Question: What type of tax is indicated in the document, personal property or real estate?
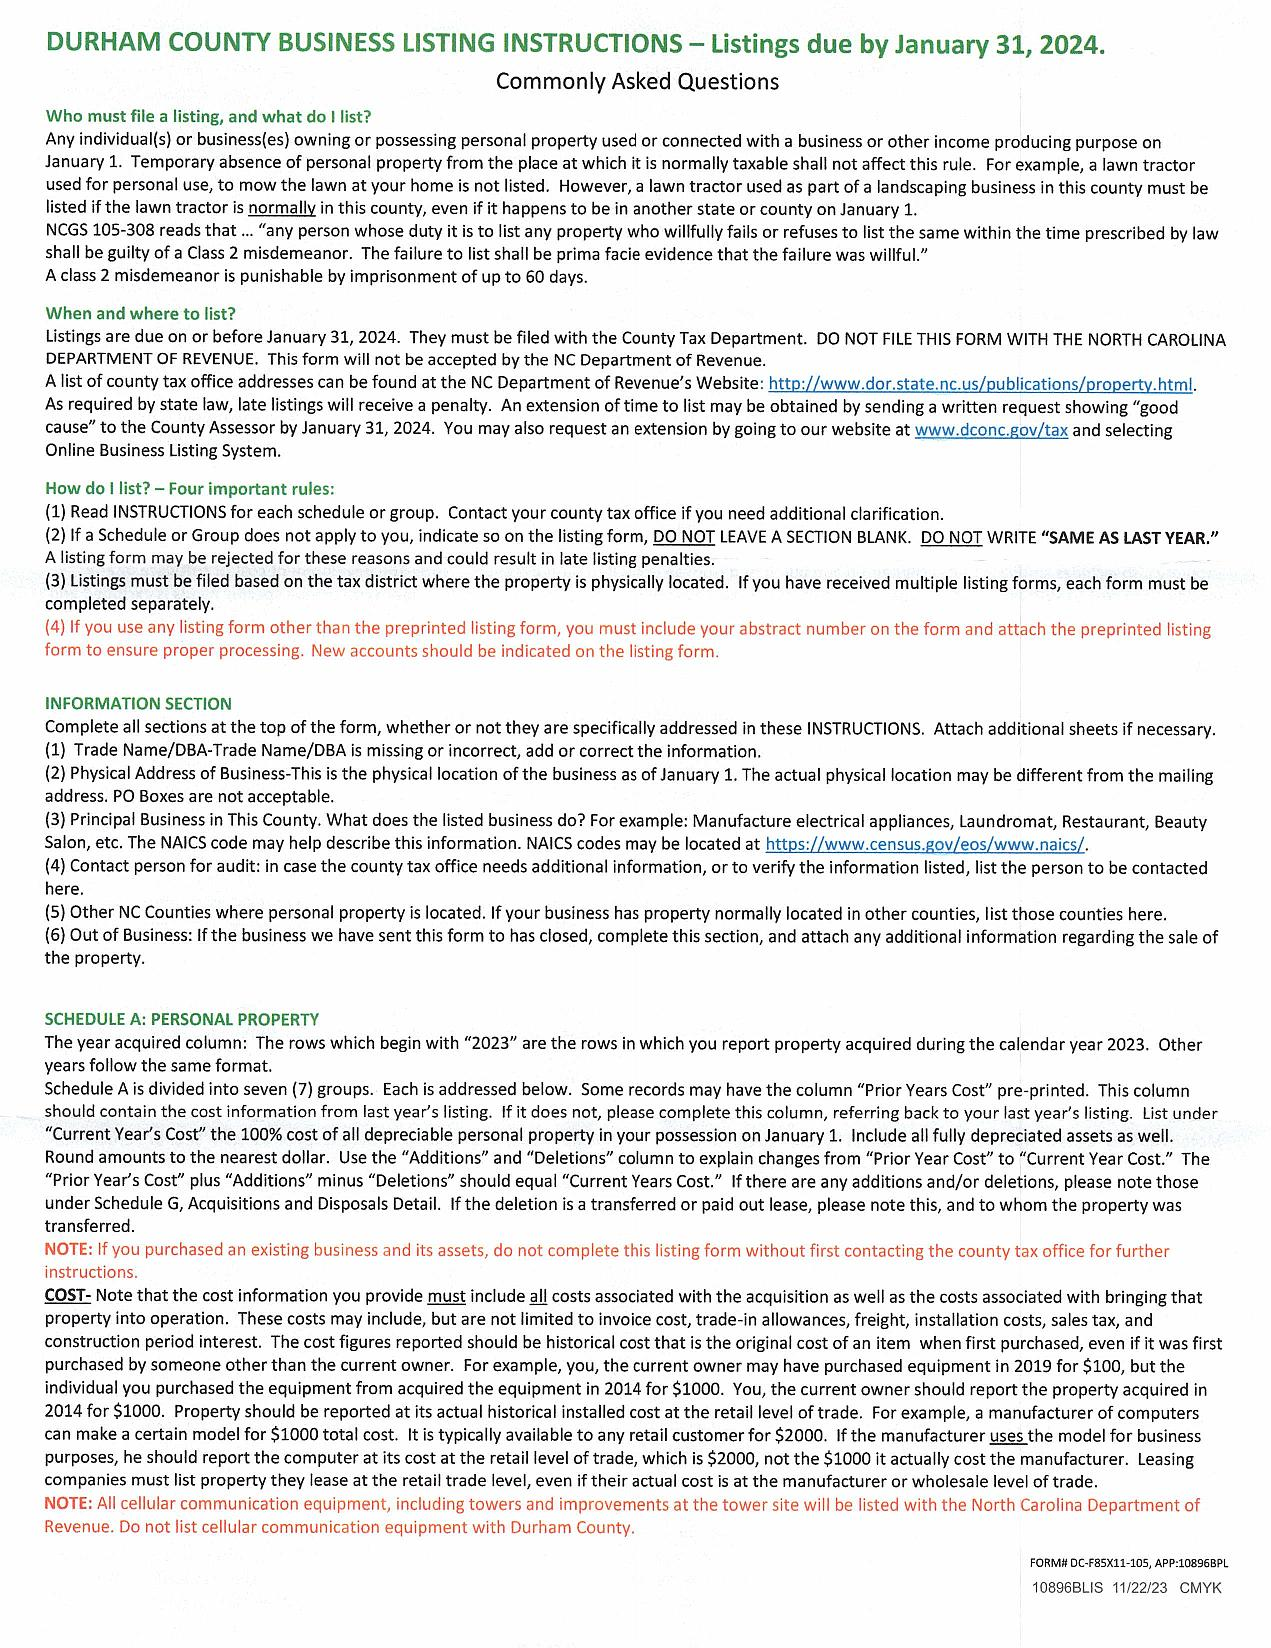
Answer: "Personal Property Tax"